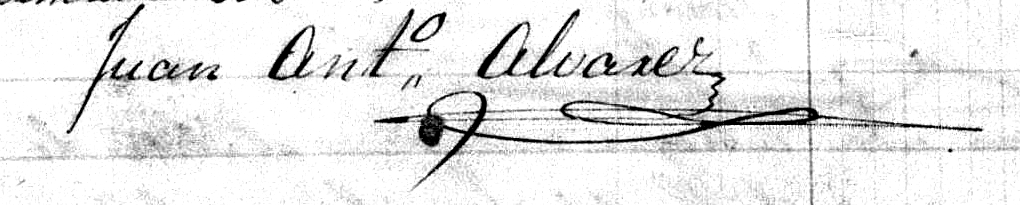
Signature of: juan antonio álvarez